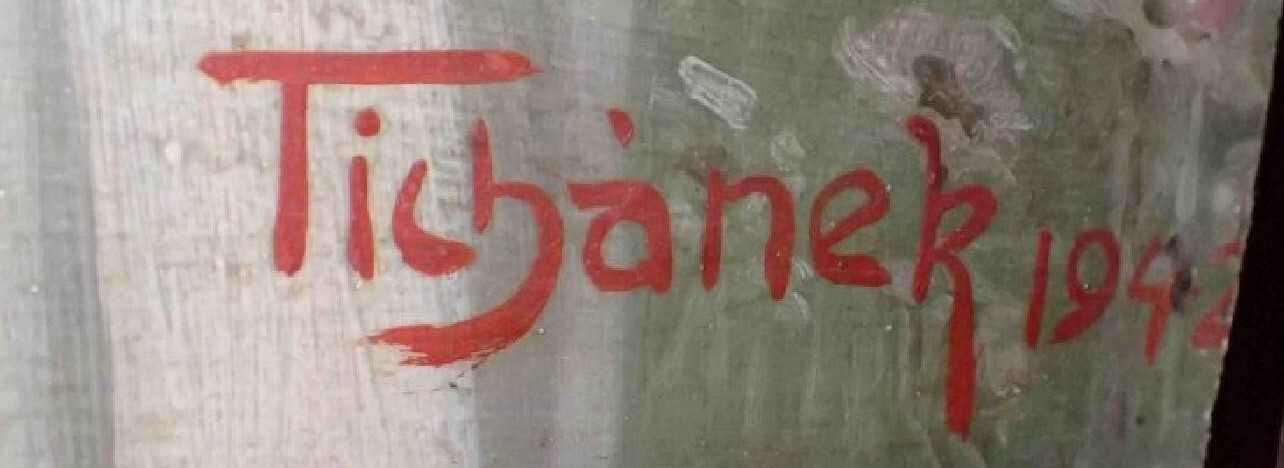
Signature of: josef tichánek